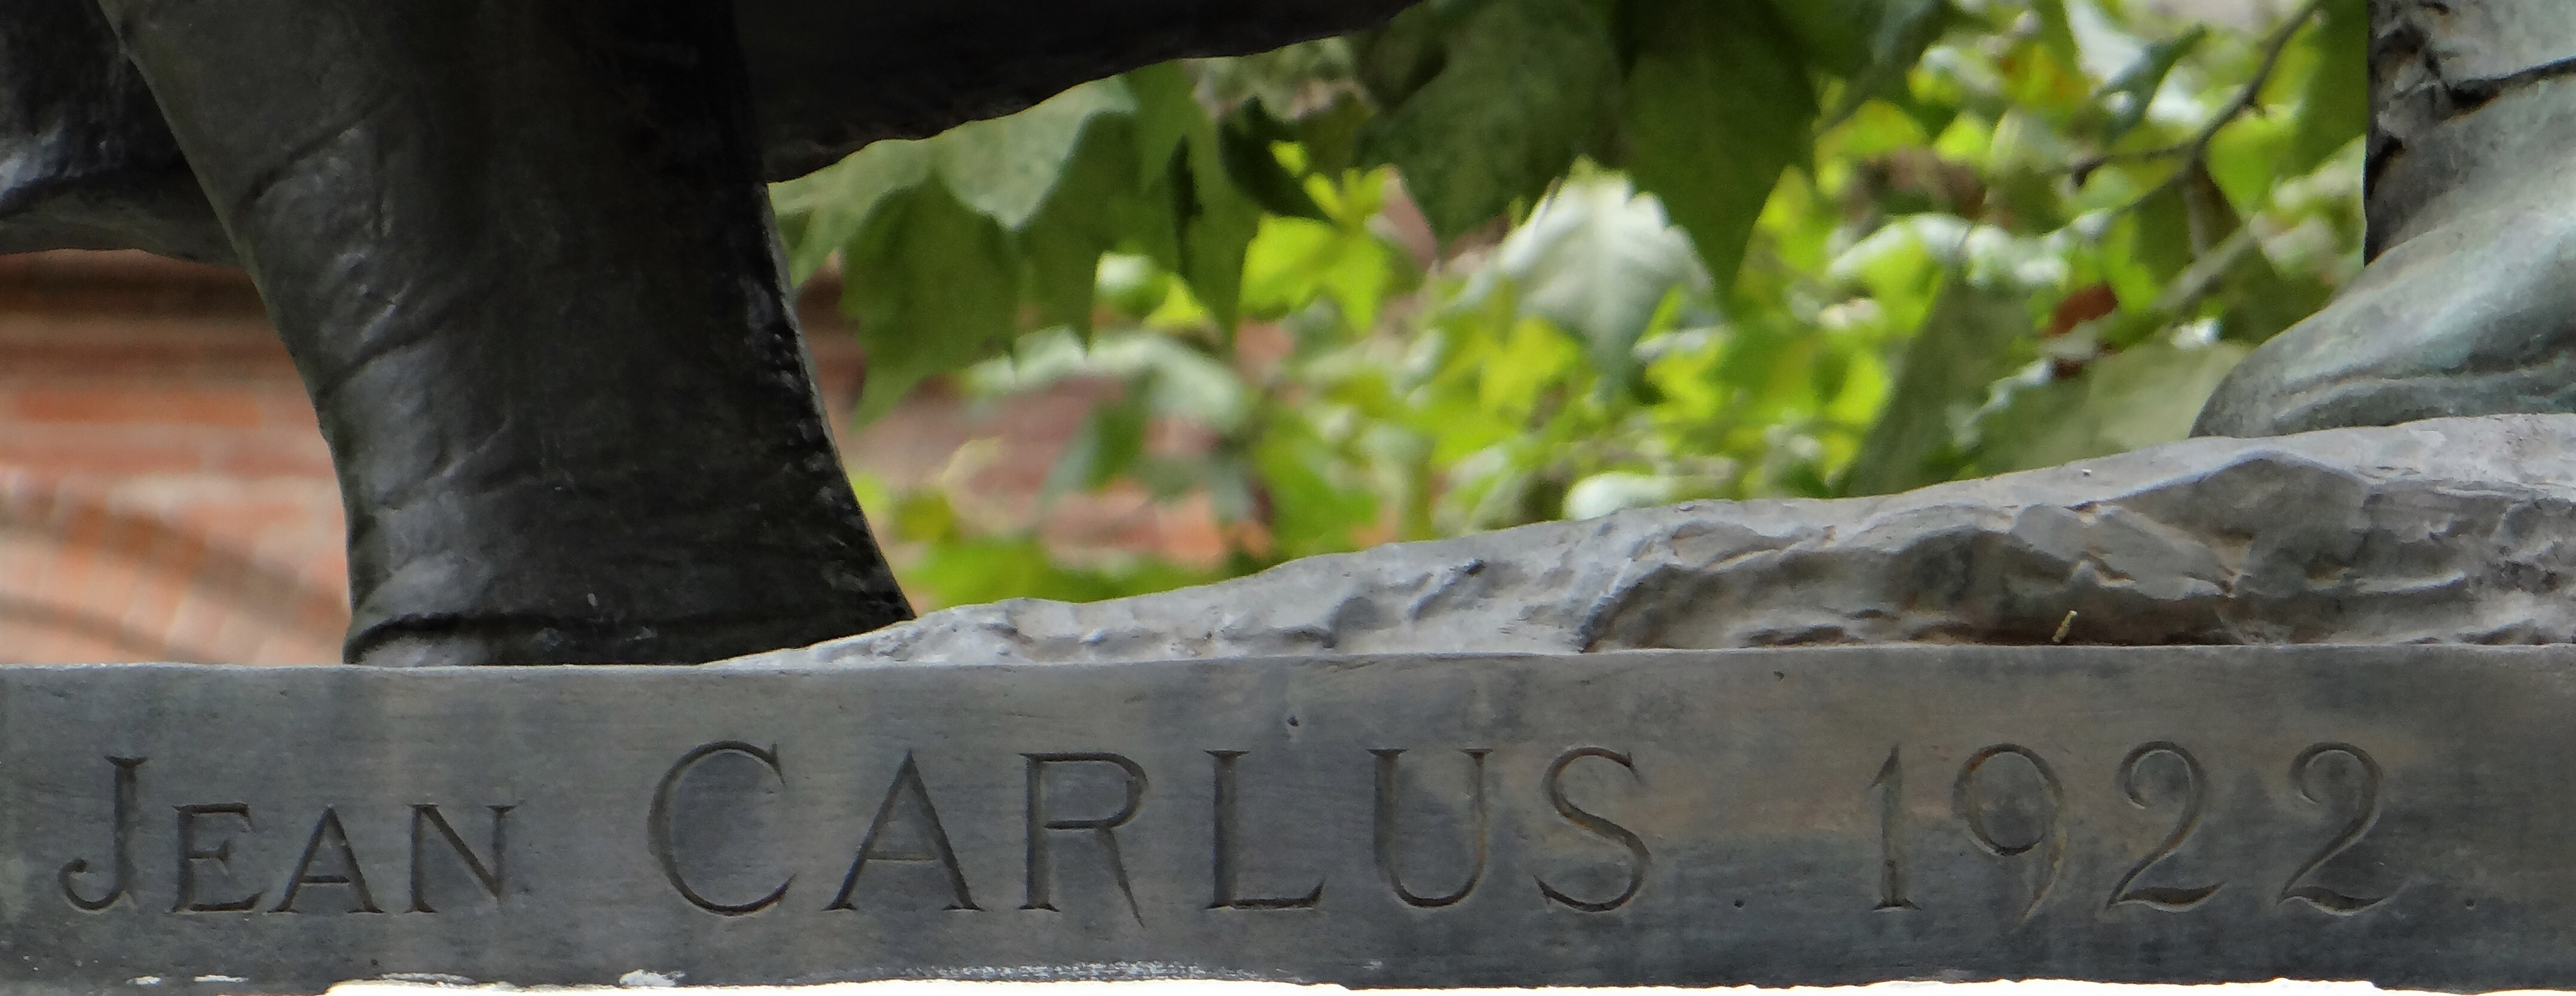
Signature of: jean carlus